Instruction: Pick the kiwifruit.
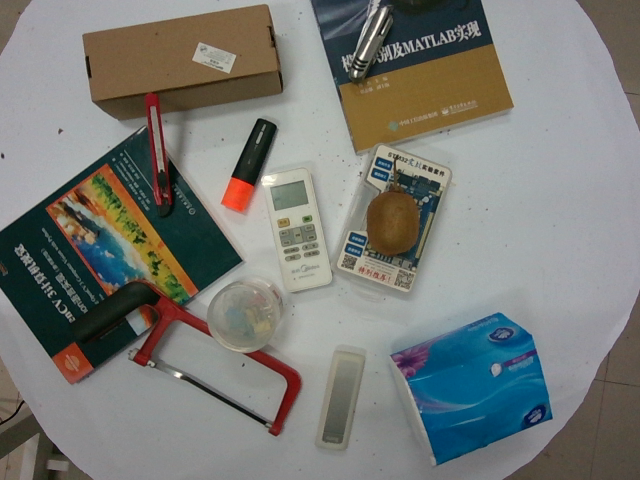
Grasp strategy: vertical